Question: How is the history relevant to the case?
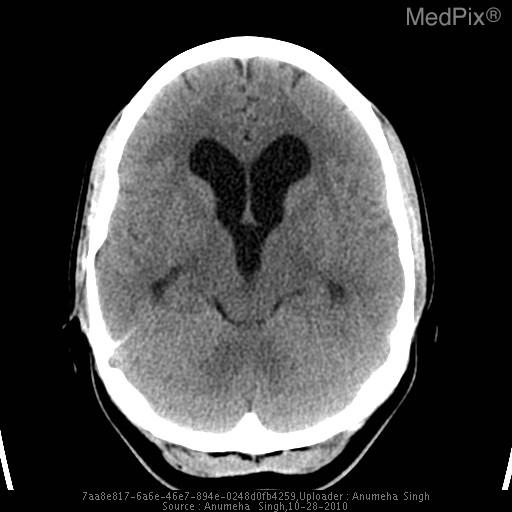
Answer: The patient's history of 21 yr old pregnant female at 11 wks of gestation presents with two weeks history of severe headache.  She reports recent MVC one week prior to presentation to the ED.  Subsequently, she noted a remote history of salmonella meningitis as a child. is key in understanding the case.